Question: What was observed in the imaging?
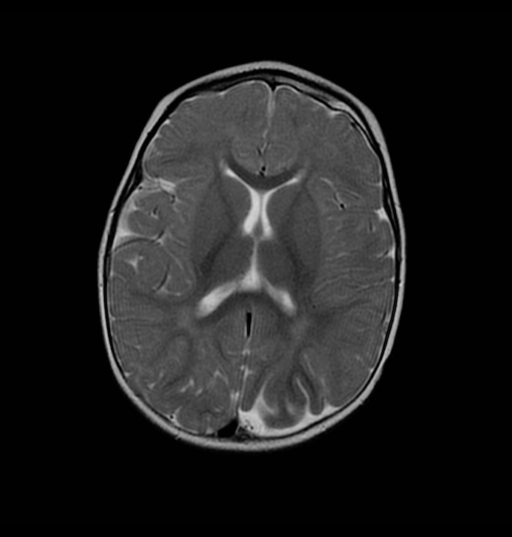
Answer: The imaging shows Focal cortical hypoplasia of the left occipital lobe seen with decreased T2 signal of deep white matter, along with increased enhancement of overlying leptomeninges in comparison with right.  Increased signal intensity and size of choroidal plexus noted in occipital horn of left ventricle in comparison with right.  Increased pial enhancement of left parietal lobe in comparison with right.
Left globe enlargement in comparison with right globe (measured at 2.5 cm vs 2.0 cm AP). Focal cortical hypoplasia of the left occipital lobe seen with decreased T2 signal of deep white matter, along with increased enhancement of overlying leptomeninges in comparison with right.  Increased signal intensity and size of choroidal plexus noted in occipital horn of left ventricle in comparison with right.  Increased pial enhancement of left parietal lobe in comparison with right.
Left globe enlargement in comparison with right globe (measured at 2.5 cm vs 2.0 cm AP)..